Question: What is the main concern?
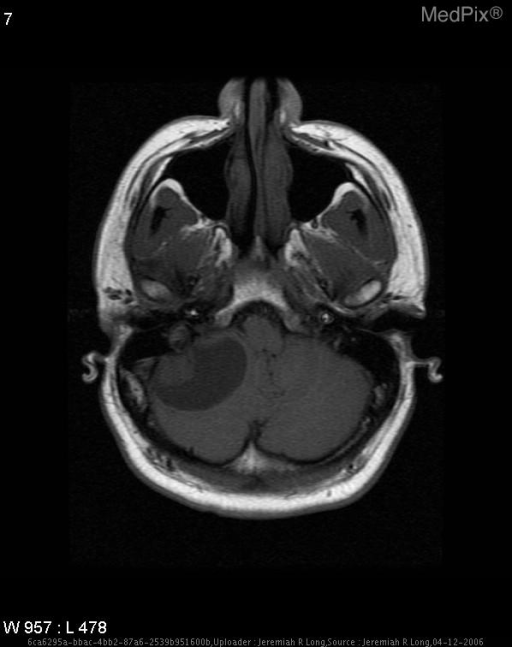
Answer: The findings suggest Aggressive cystic mass lesion in the right aspect of the posterior fossa measuring 4.8 cm by 3.1 cm by 2.3 cm with a solid enhancing mural nodule measuring approximately 2.1 cm in diameter.  There is mild to moderate surrounding edema and flow voids are present within the mural nodule.. Aggressive cystic mass lesion in the right aspect of the posterior fossa measuring 4.8 cm by 3.1 cm by 2.3 cm with a solid enhancing mural nodule measuring approximately 2.1 cm in diameter.  There is mild to moderate surrounding edema and flow voids are present within the mural nodule.

T1 pre-gadolinium: cystic lesion with mural nodule isointense to grey matter signal with a cystic component that is low signal intensity.. The patient might have a history of 26 year-old male with a history of a right posterior fossa mass..